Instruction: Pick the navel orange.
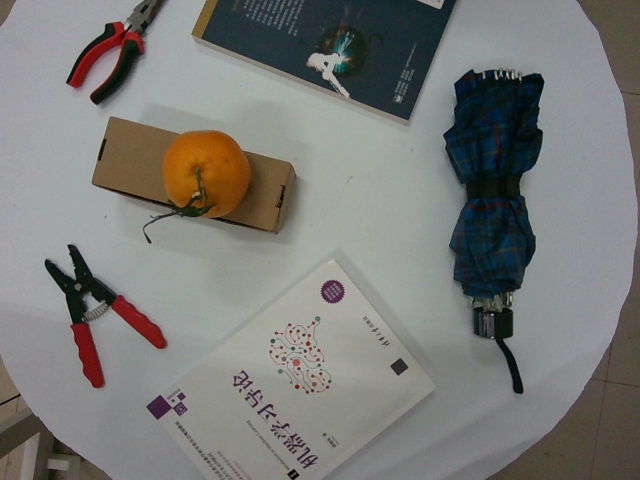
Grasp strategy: vertical